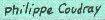
Signature of: philippe coudray